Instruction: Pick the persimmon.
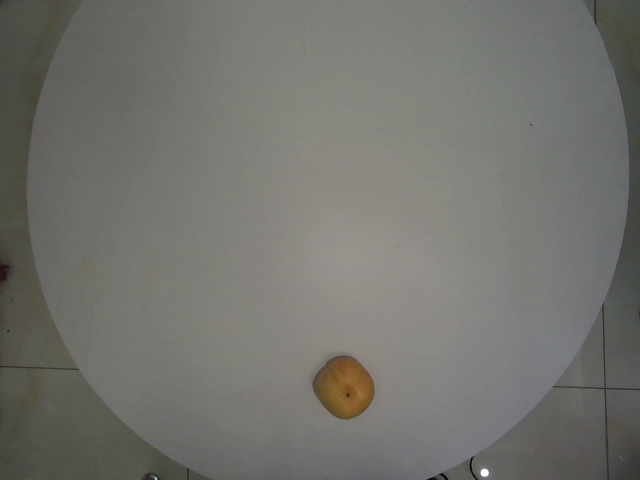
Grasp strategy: vertical